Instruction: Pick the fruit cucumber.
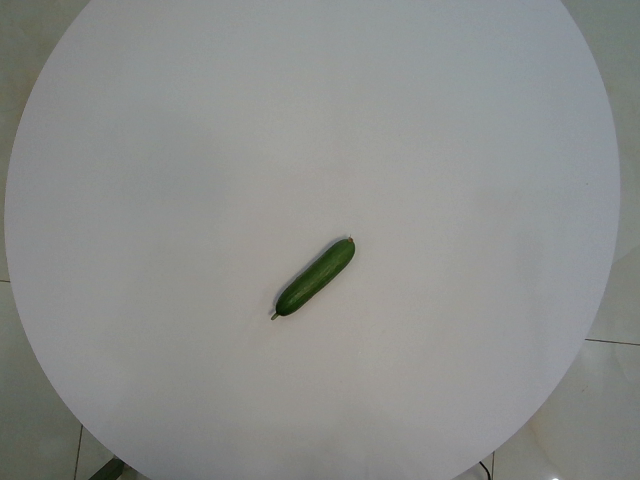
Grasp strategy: vertical